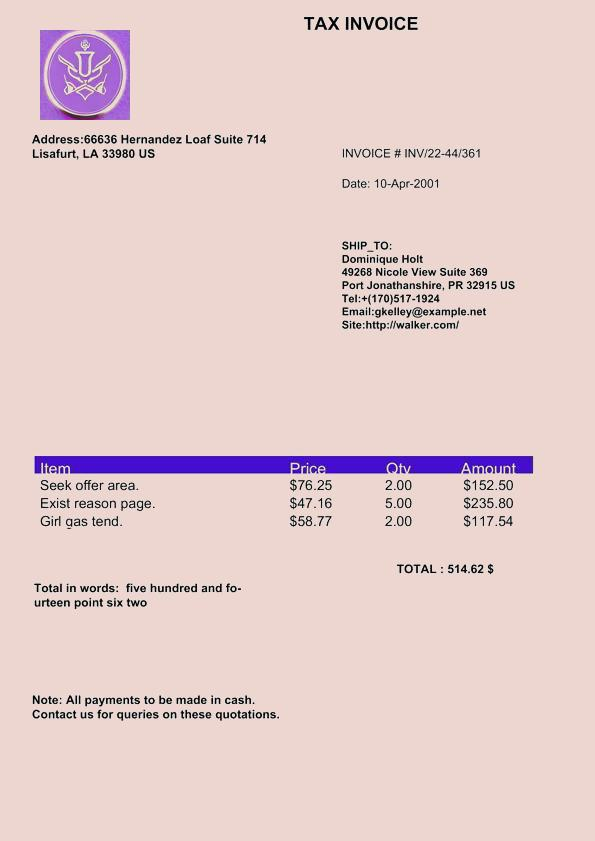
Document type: Invoice